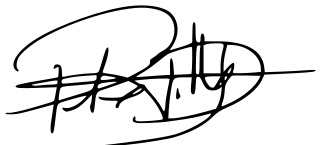
Signature of: pedro brolo